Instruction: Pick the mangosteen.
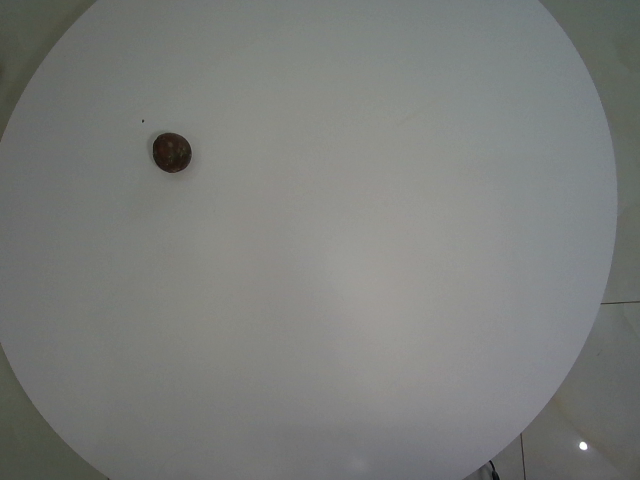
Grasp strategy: vertical